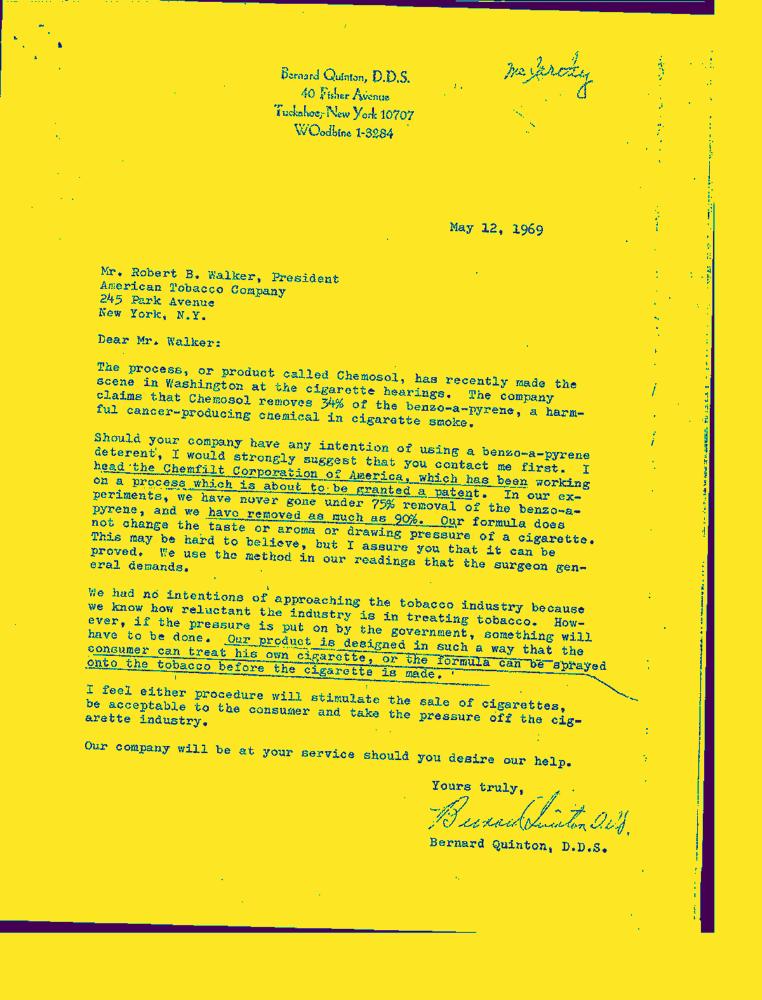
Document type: Letter-Doc